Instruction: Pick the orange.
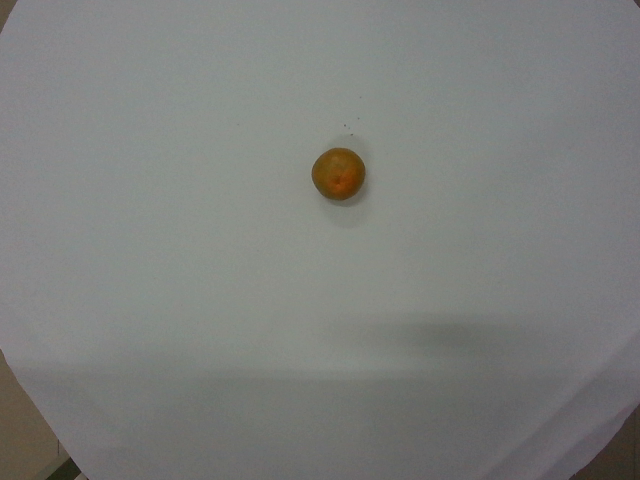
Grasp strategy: vertical